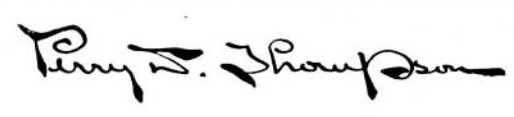
Signature of: perry d thompson